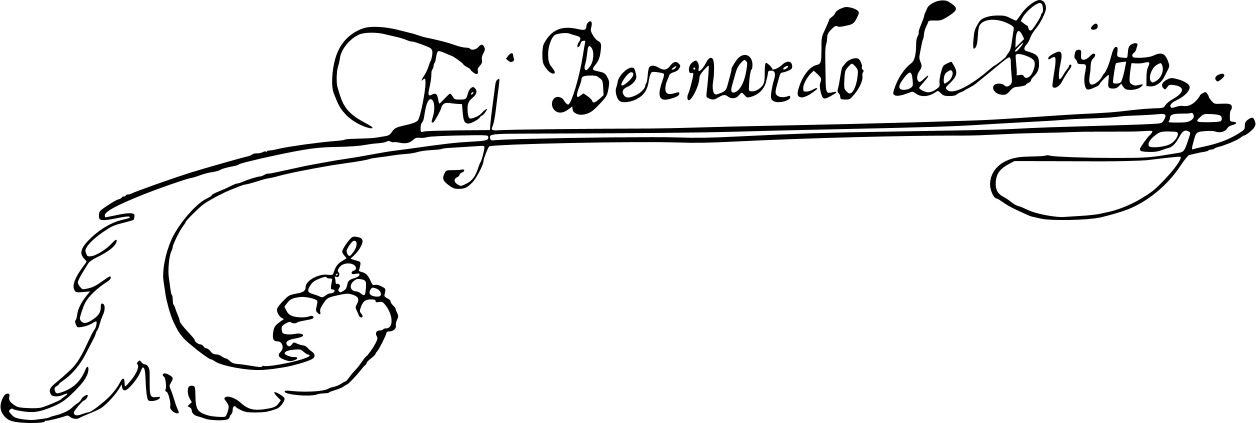
Signature of: bernardo de brito